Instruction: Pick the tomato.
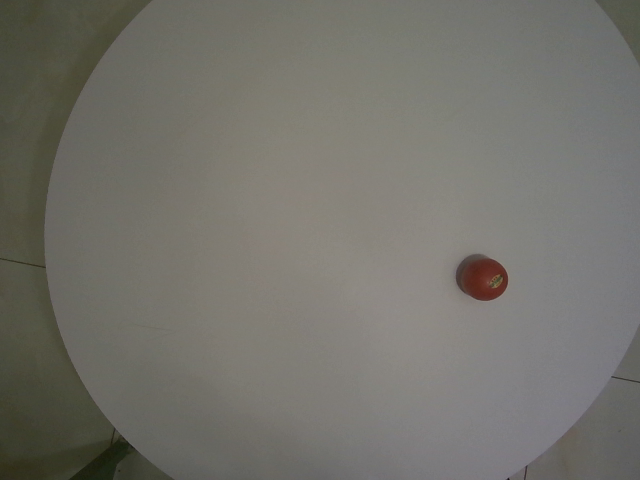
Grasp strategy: vertical